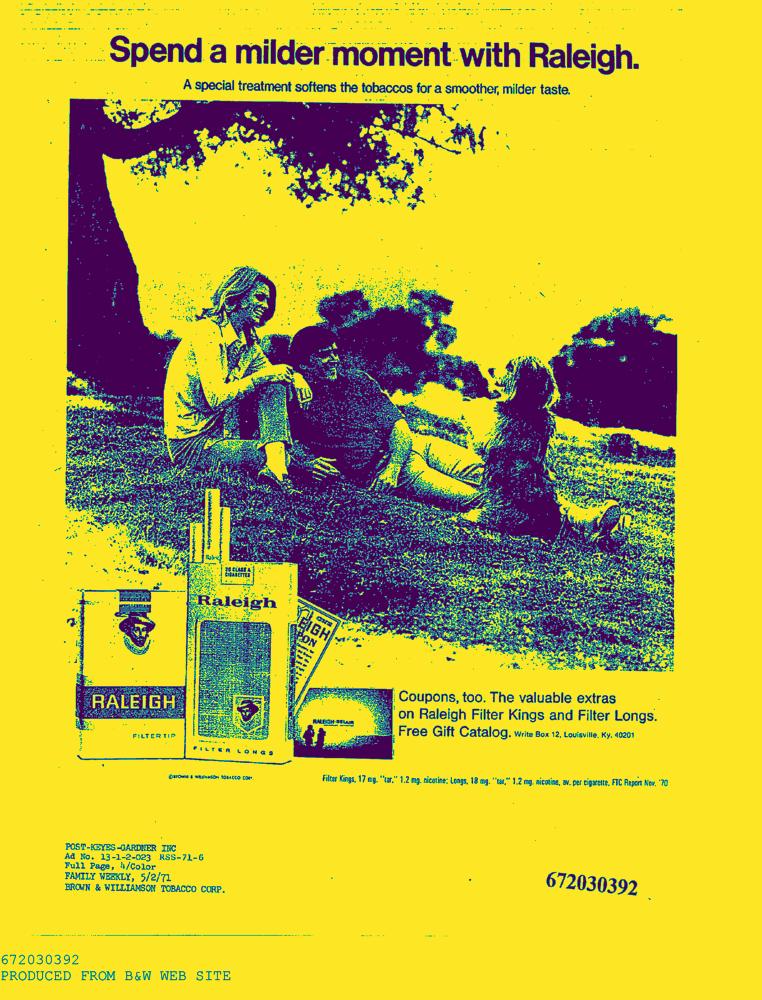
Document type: AD